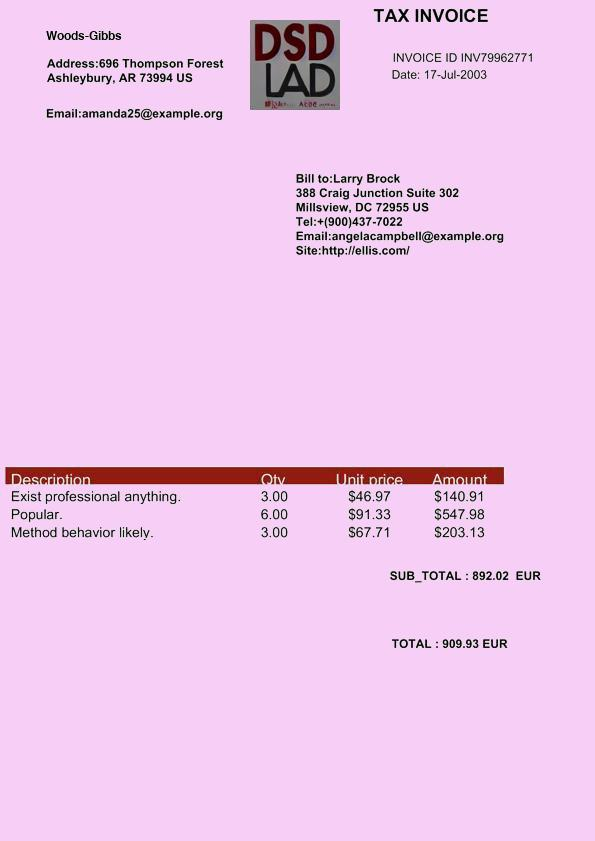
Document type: Invoice